Question: What are the imaging findings?
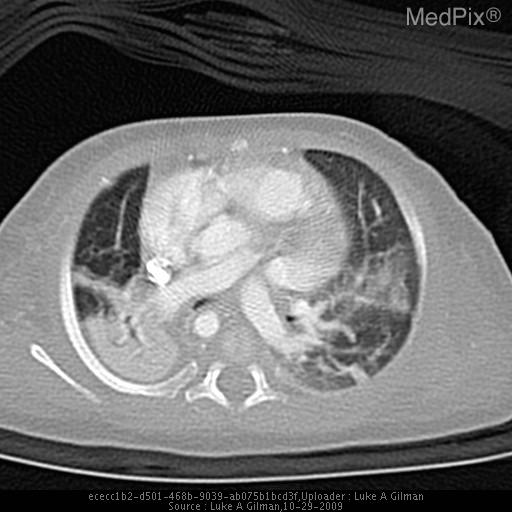
Answer: The imaging shows CXR DOL 0: Endotracheal tube with distal tip over the top of the carina.  Enteric tube with the distal tip lying over the clavicular heads in the setting of known esophageal atresia.

CT CHEST W/ & W/O CONTRAST DOL 56:
1. R-SIDED AORTA W/ RMSB INTERPOSED BETWEEN THE DESCENDING AORTA AND R PULM ARTERY RESULTING IN CONSOLIDATION AND ATELECTASIS IN R LUNG BASE.
2. DISTAL TRACHEAL ATRESIA AND BRONCHIAL ATRESIA.
3. ESOPHAGEAL ATRESIA W/ BLIND ENDING POUCH ENDING JUST ABOVE THE AORTIC ARCH.
4. LIVER IS ENLARGED W/ LIKELY 2CM ABSCESS IN R HEPATIC LOBE. SPLEEN ENLARGED MEASURING 7.4 CM CRANIOCAUDALLY.
5. MIDLINE FUSION OF INFERIOR POLES SUGGESTIVE OF HORSESHOE KIDNEY. 1. The distal trachea is atretic, as well as the bilateral mainstem bronchi.
2. The RMSB is interposed between the R pulmonary artery and descending aorta..